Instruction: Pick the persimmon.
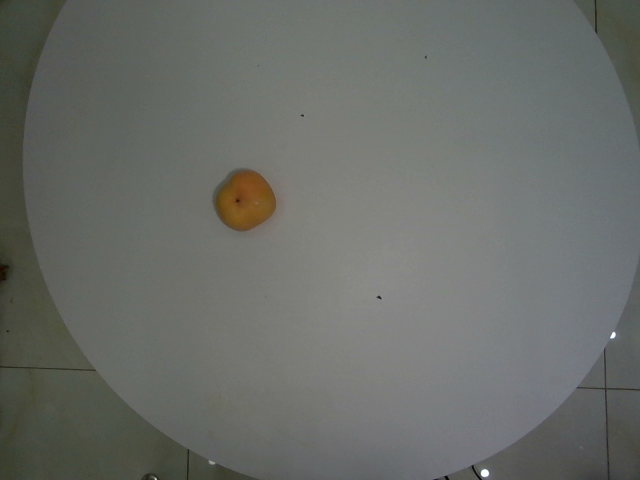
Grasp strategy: vertical